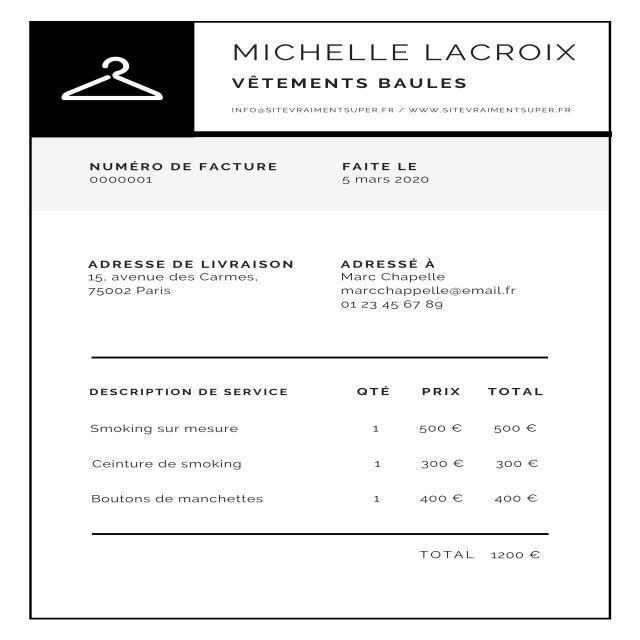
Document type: Invoice